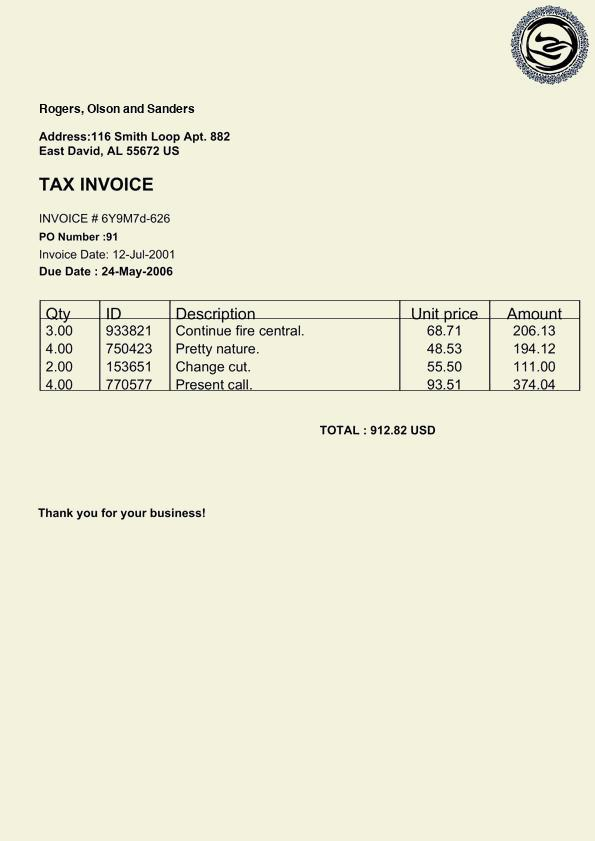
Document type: Invoice